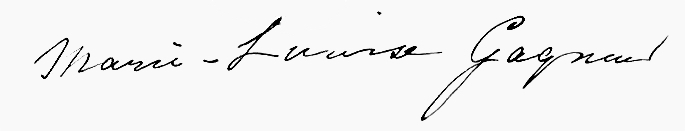
Signature of: marie louise gagneur